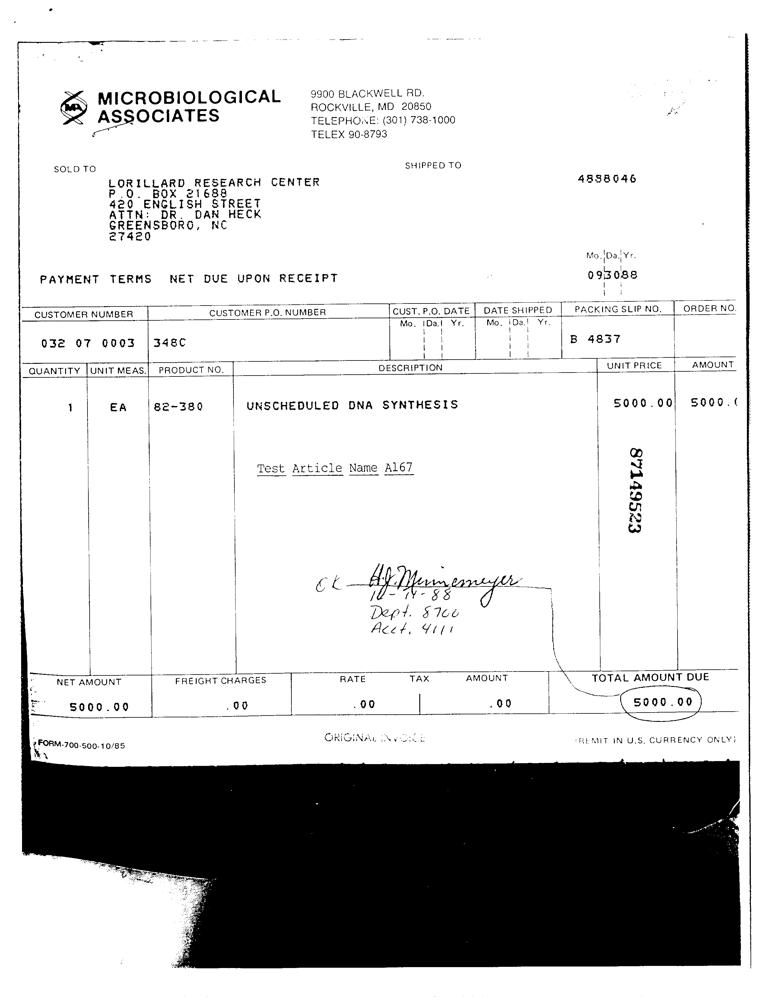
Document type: Invoice